Question: What was observed in the imaging?
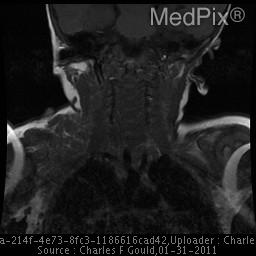
Answer: The imaging shows Lobulated, intensely enhancing mass lesion with high flow intralesional vessels. Coronal T1 image demonstrating a lobulated infiltrating mass within the right supraclavicular space which is isointense to muscle..